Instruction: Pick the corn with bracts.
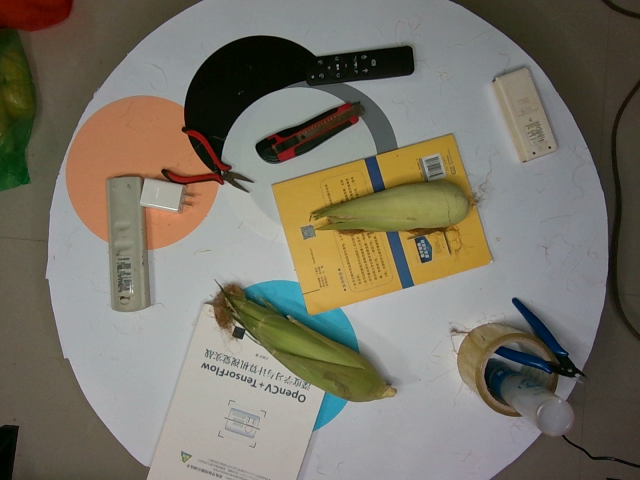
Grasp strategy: vertical